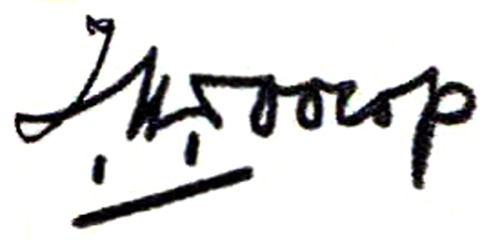
Signature of: jan toorop